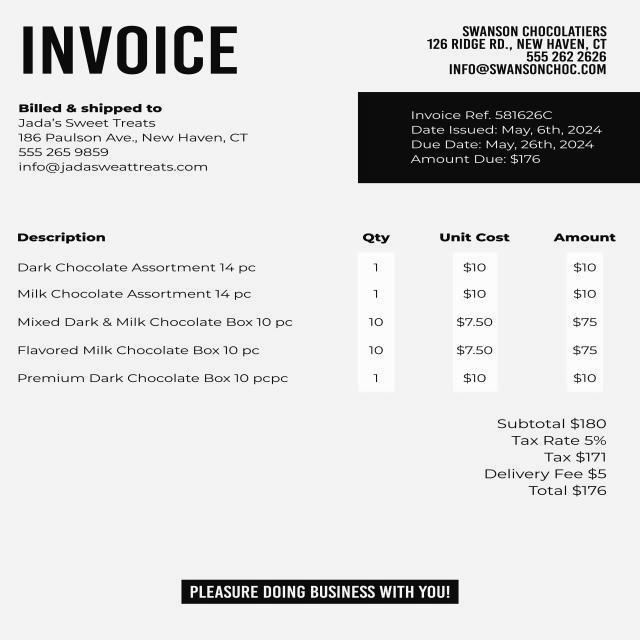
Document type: Invoice